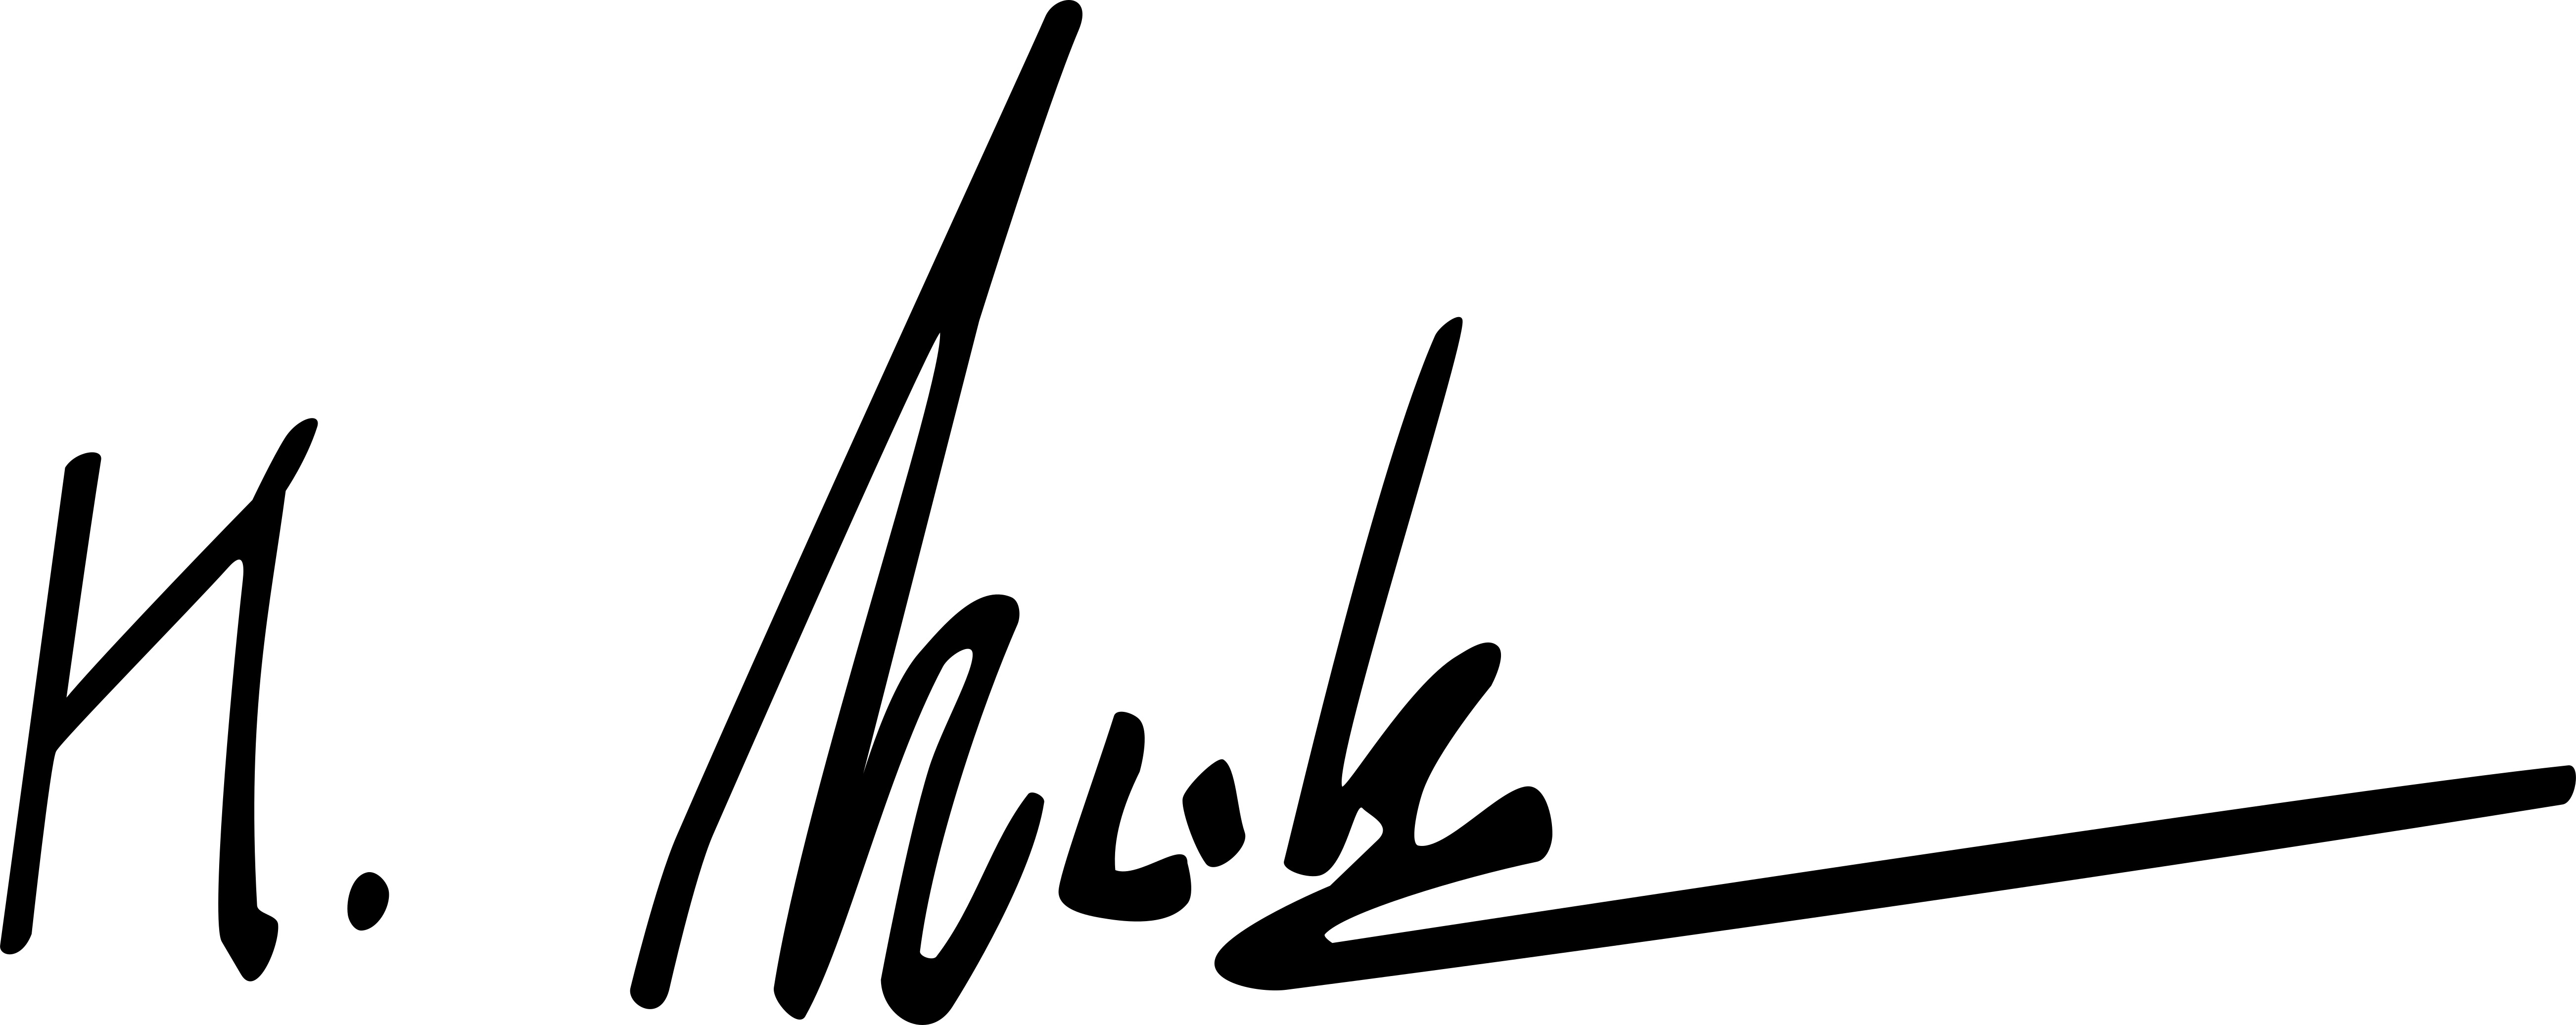
Signature of: hiroshi nakajima